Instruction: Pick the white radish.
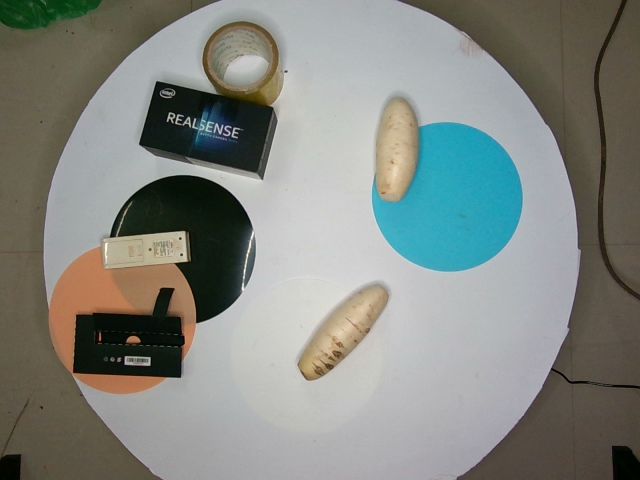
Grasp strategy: vertical